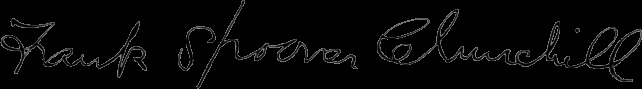
Signature of: frank spooner churchill